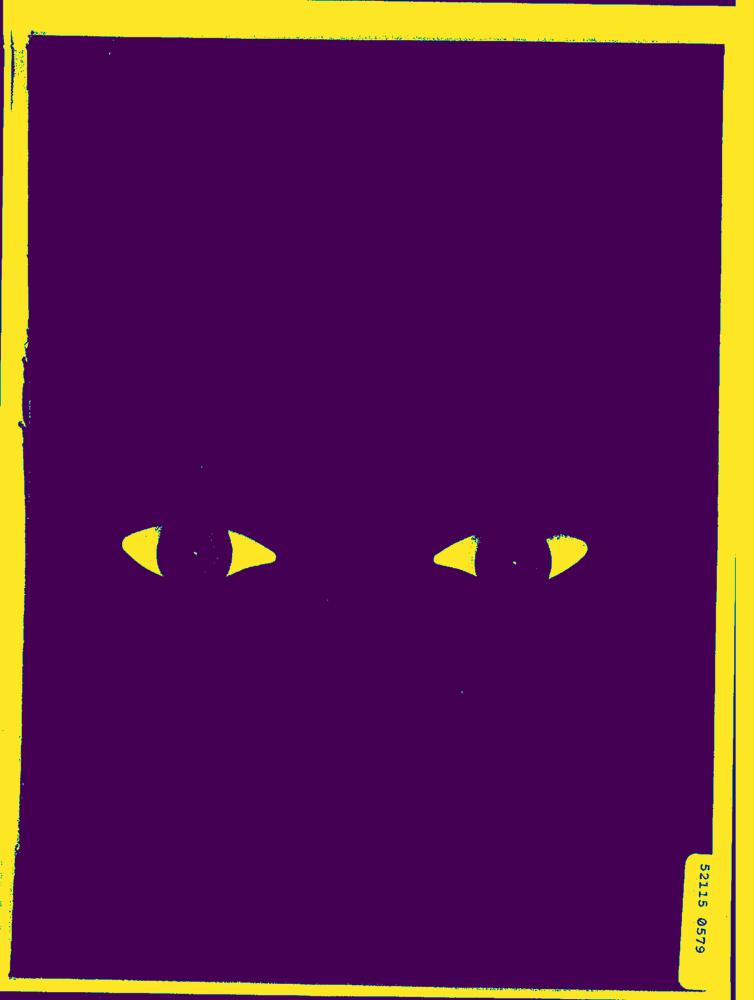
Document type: AD